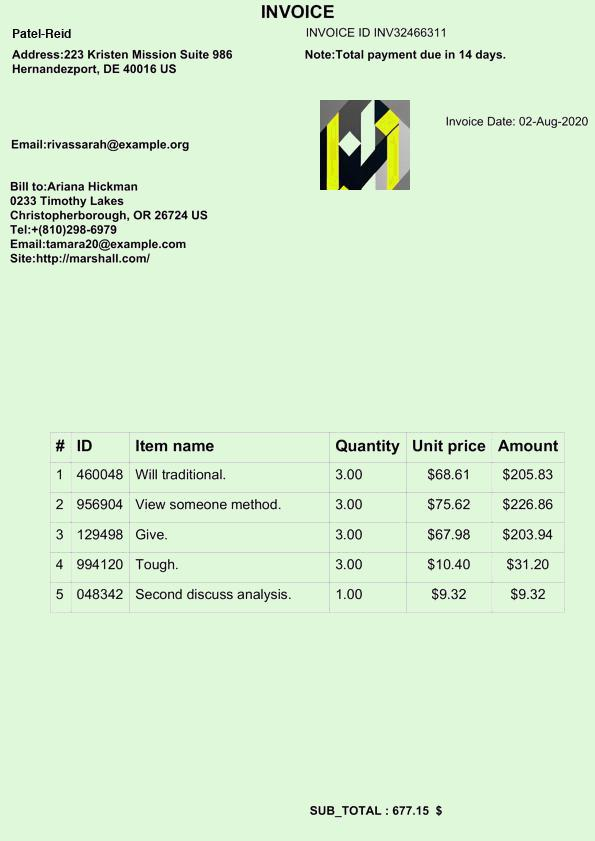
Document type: Invoice